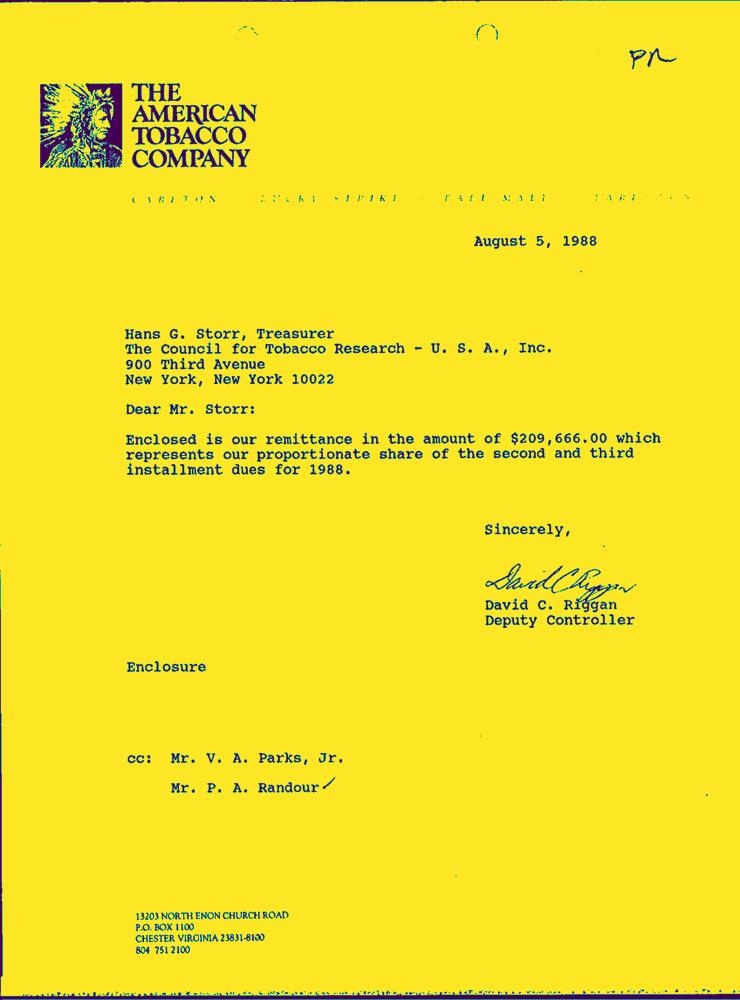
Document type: Letter-Doc